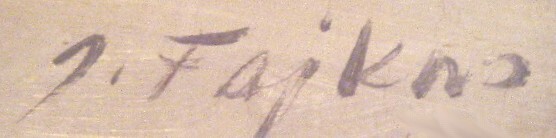
Signature of: jaromír fajkus